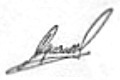
Signature of: aldo pignanelli